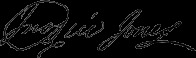
Signature of: john rice jones